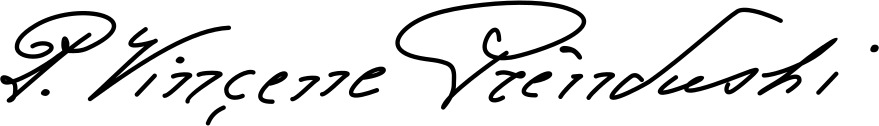
Signature of: vinçens prennushi